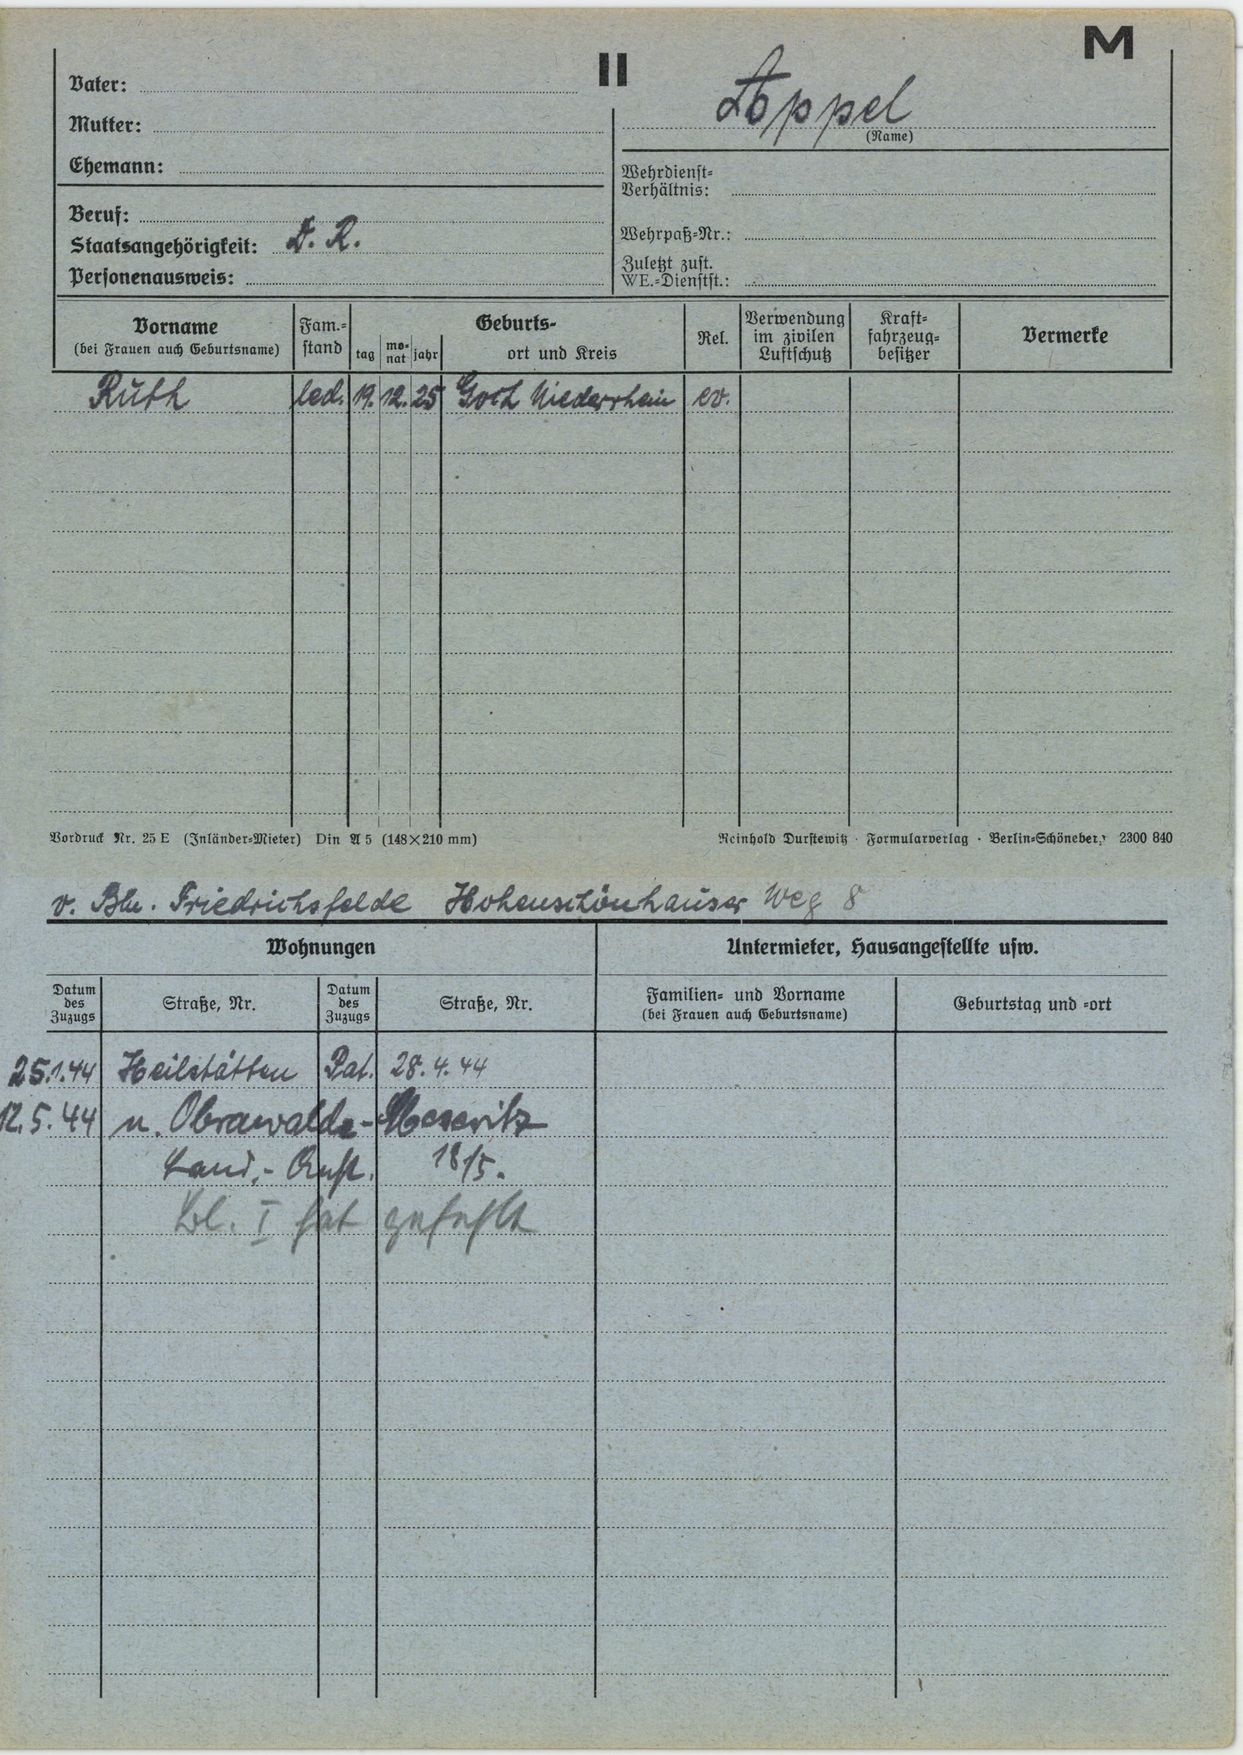
Appel